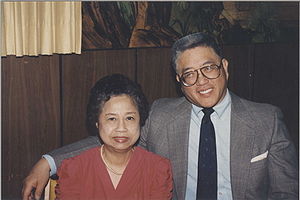
Source = personal photo of the Tom family, used by permission